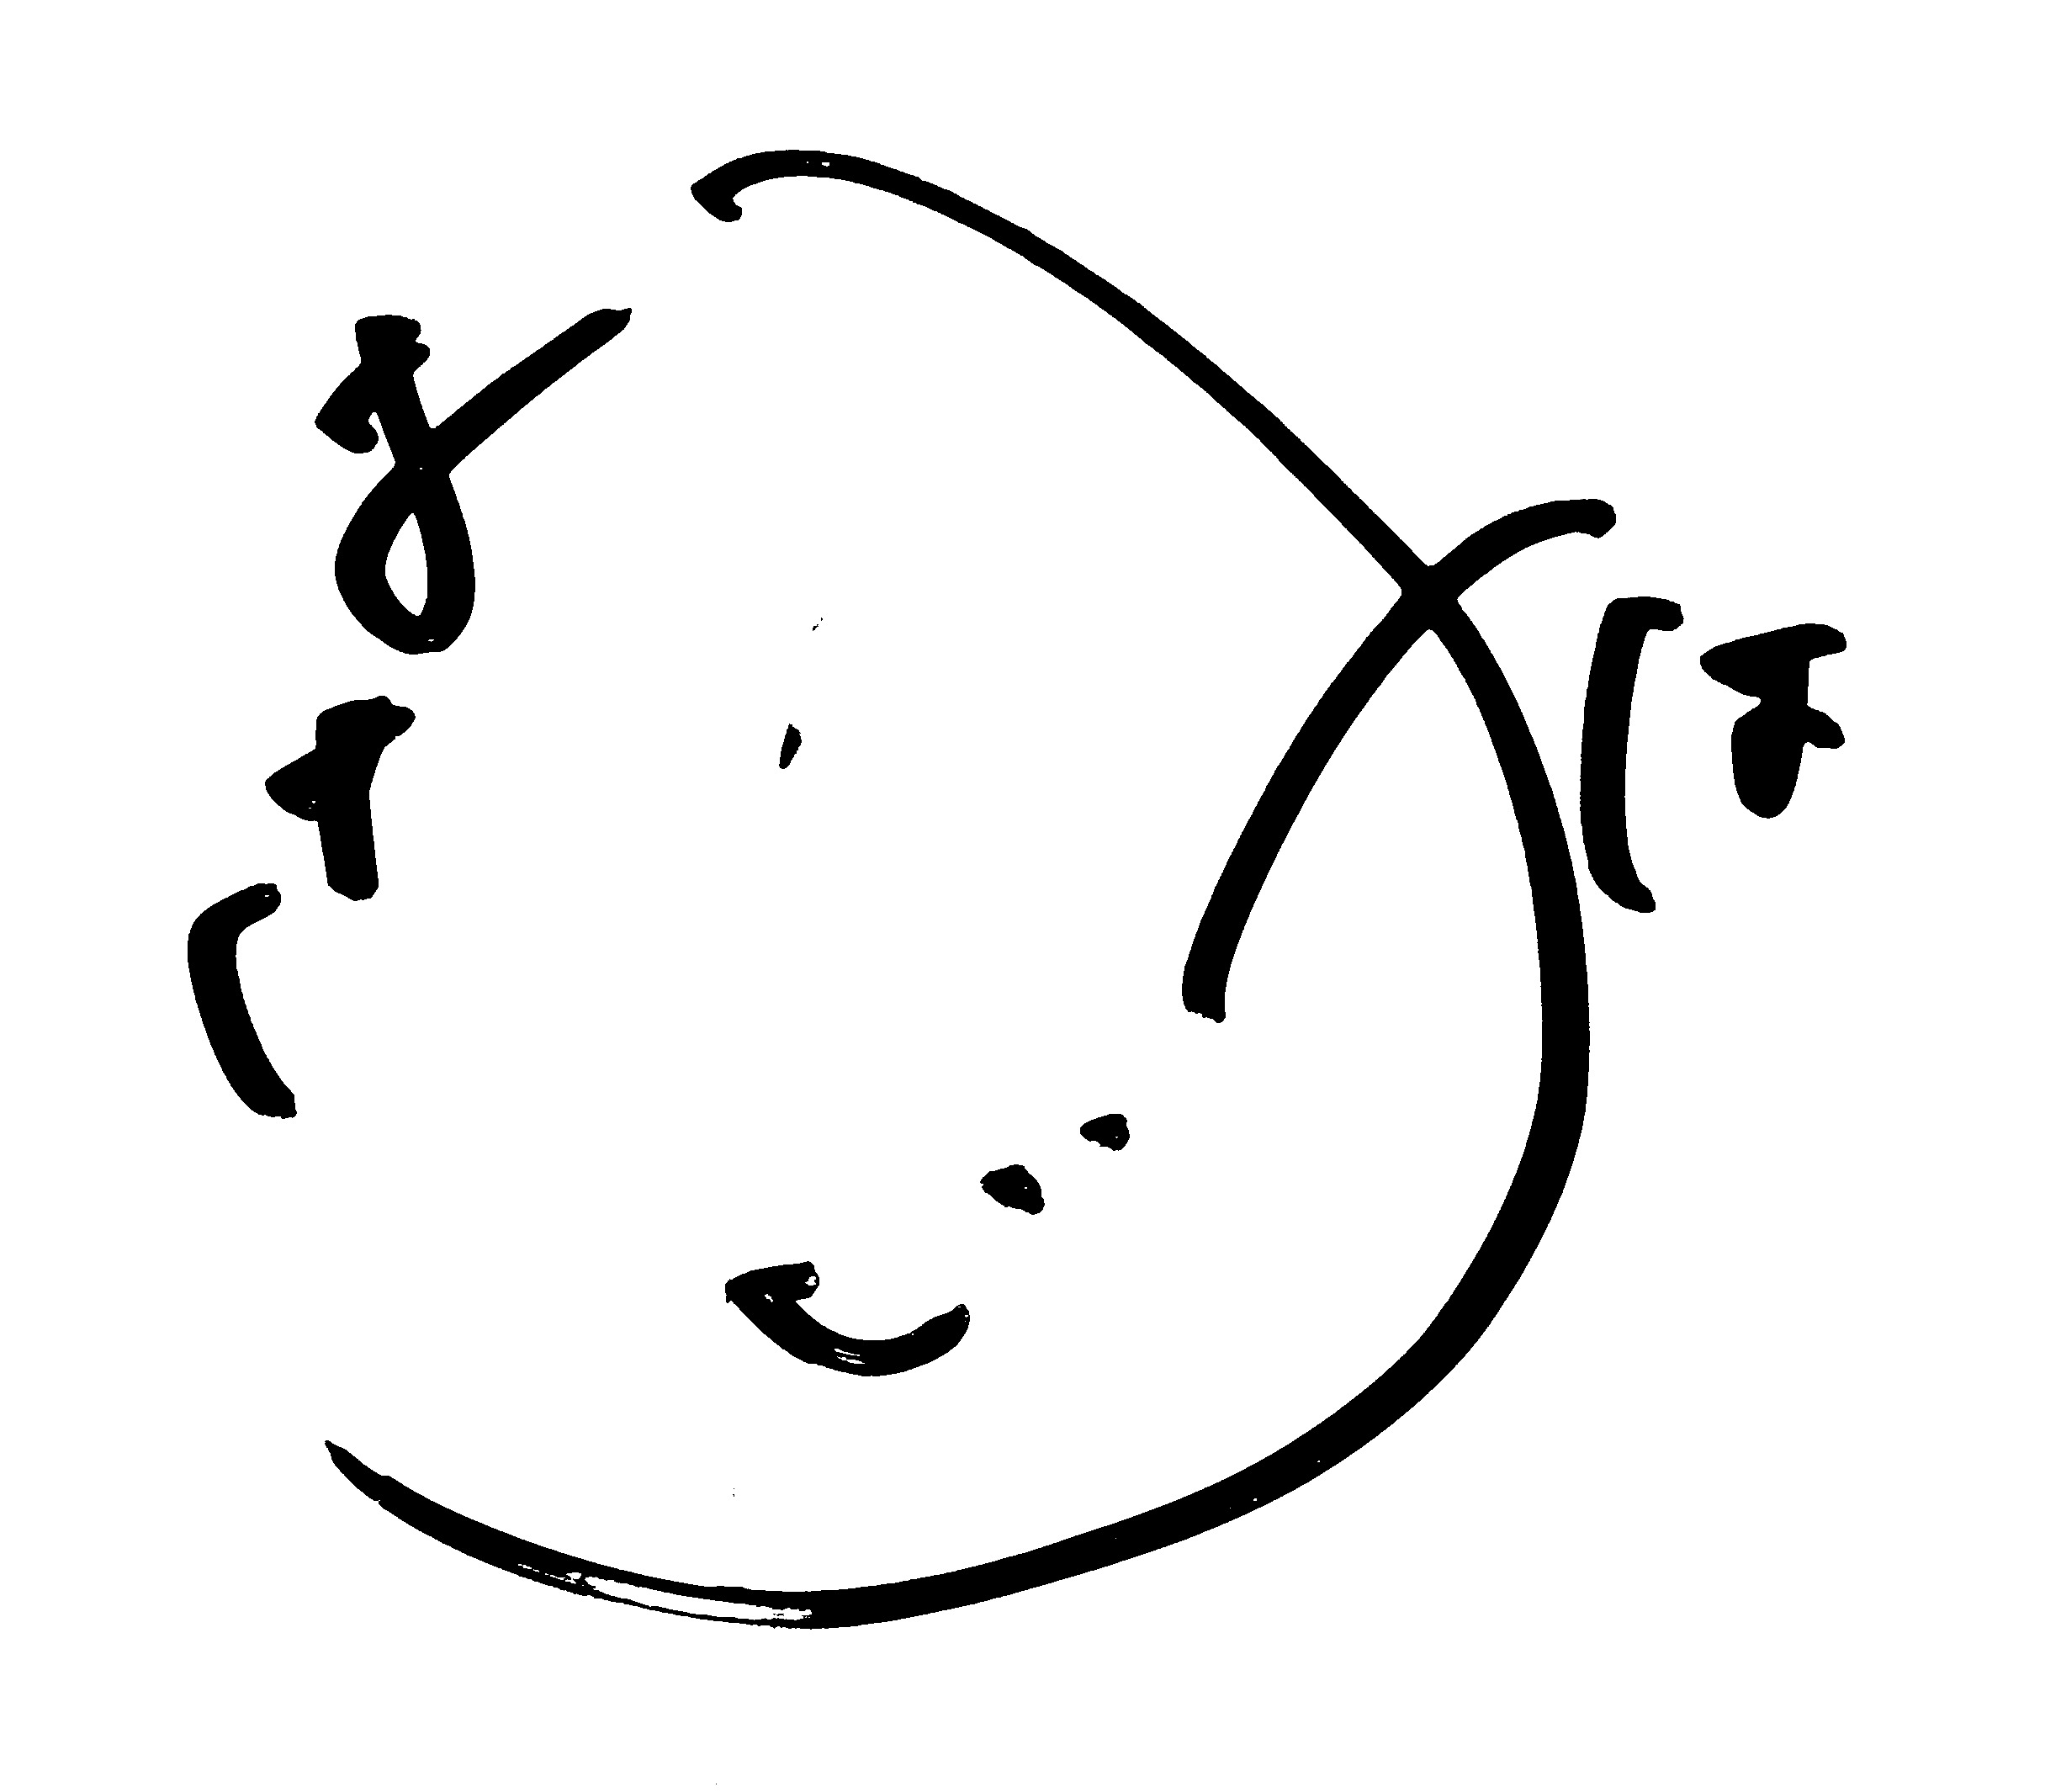
Signature of: kaho hamabe